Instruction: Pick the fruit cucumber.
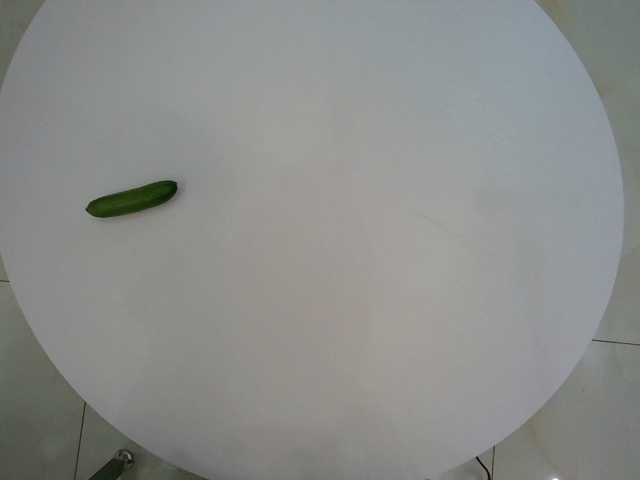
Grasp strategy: vertical